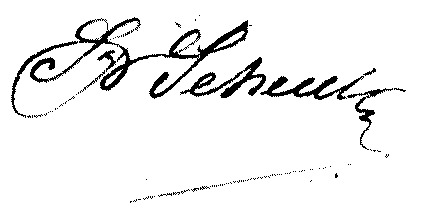
Signature of: saint félix seheult